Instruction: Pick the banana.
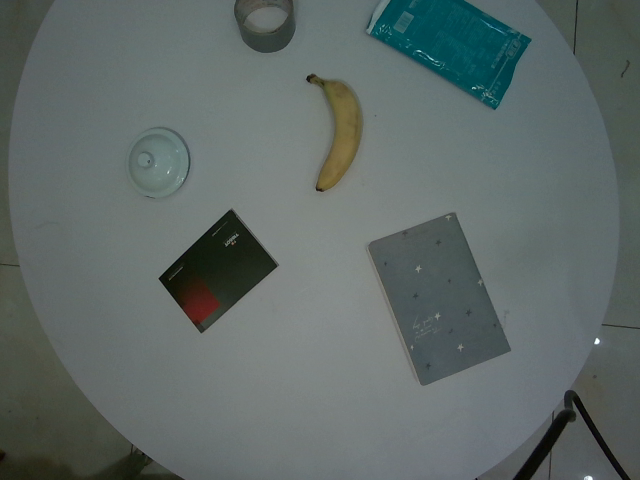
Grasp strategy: vertical